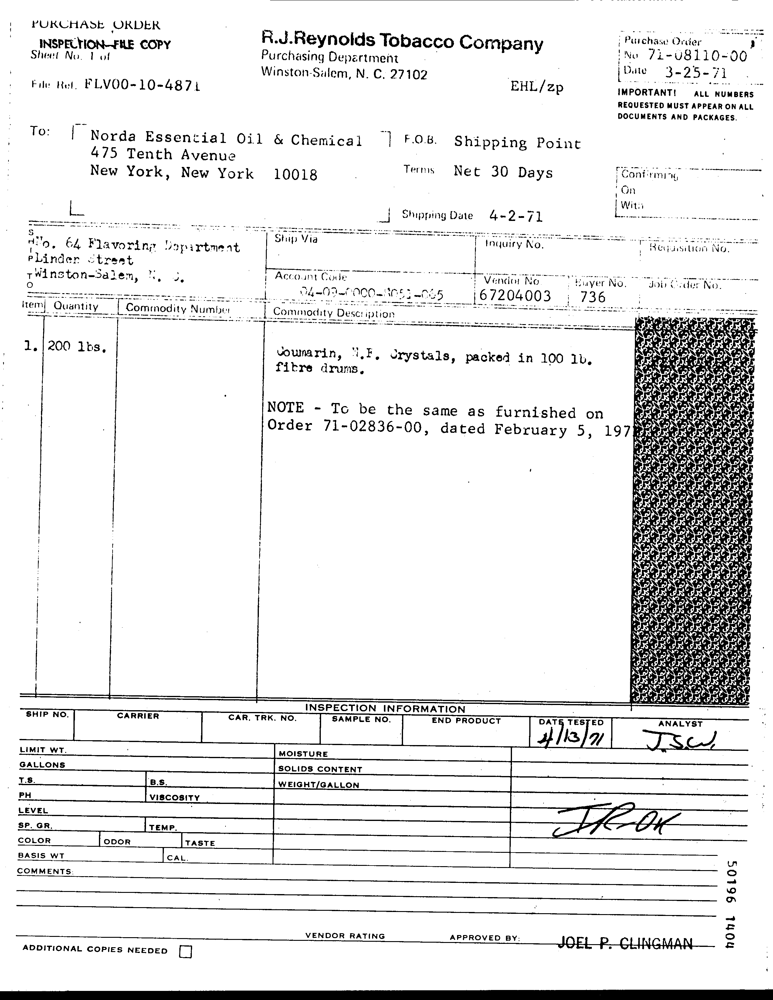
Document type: Invoice